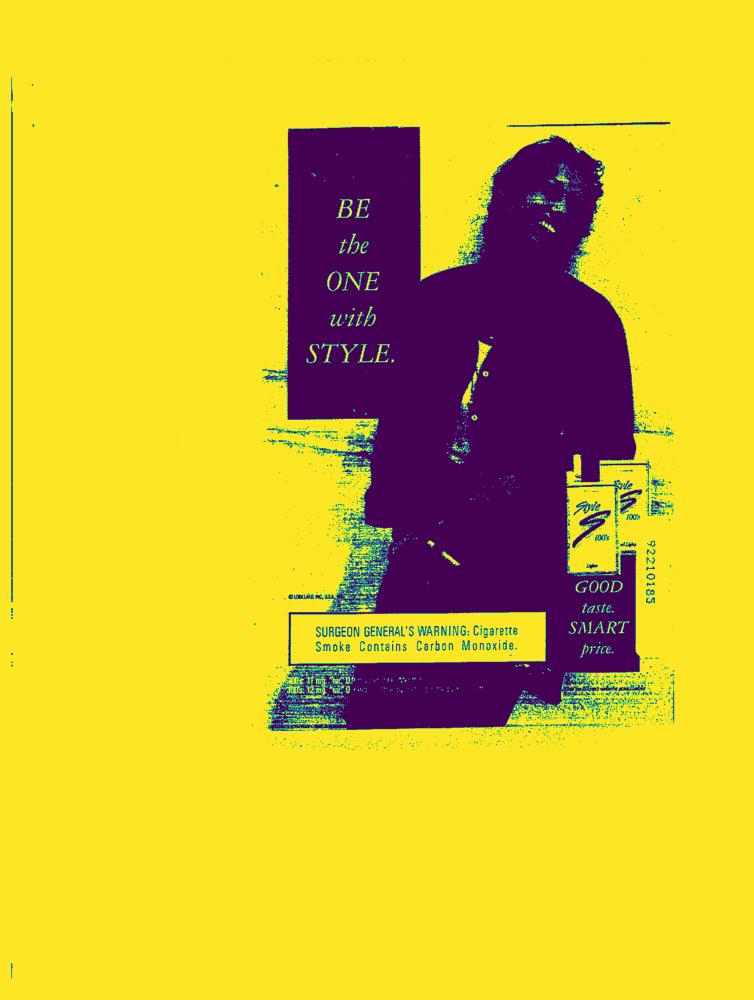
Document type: AD